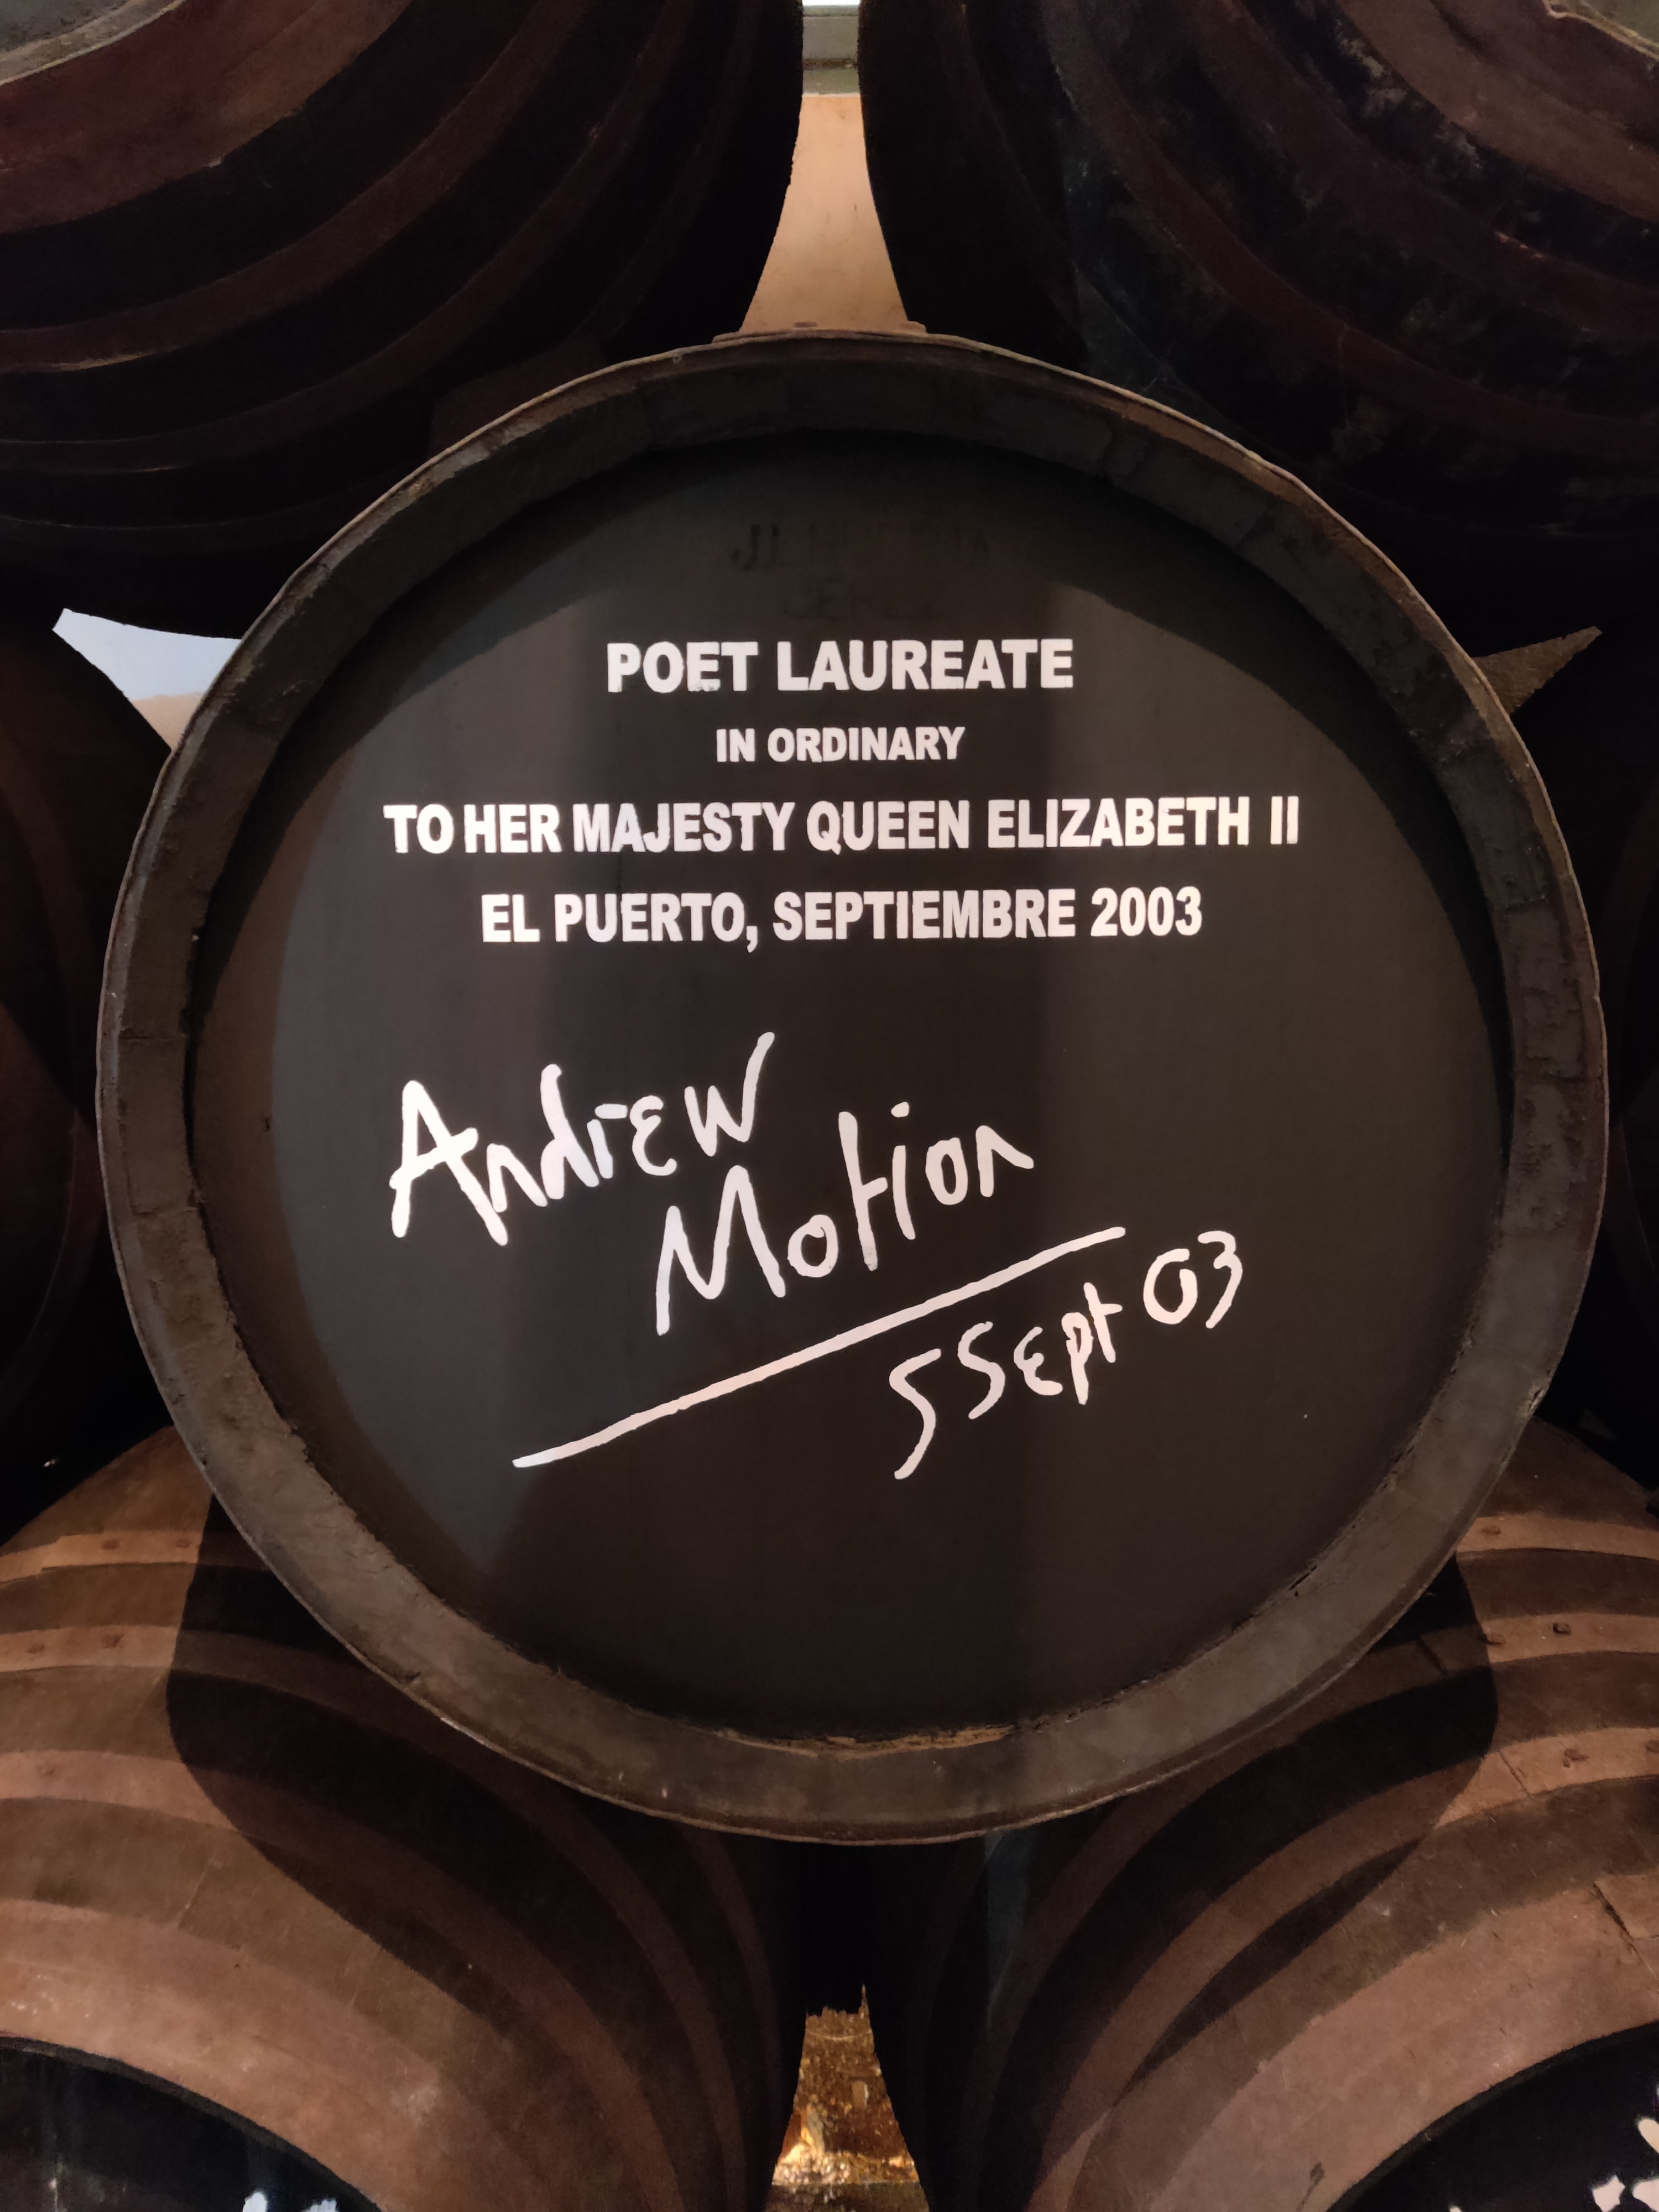
Signature of: andrew motion